Question: What is the property identification or parcel number listed?
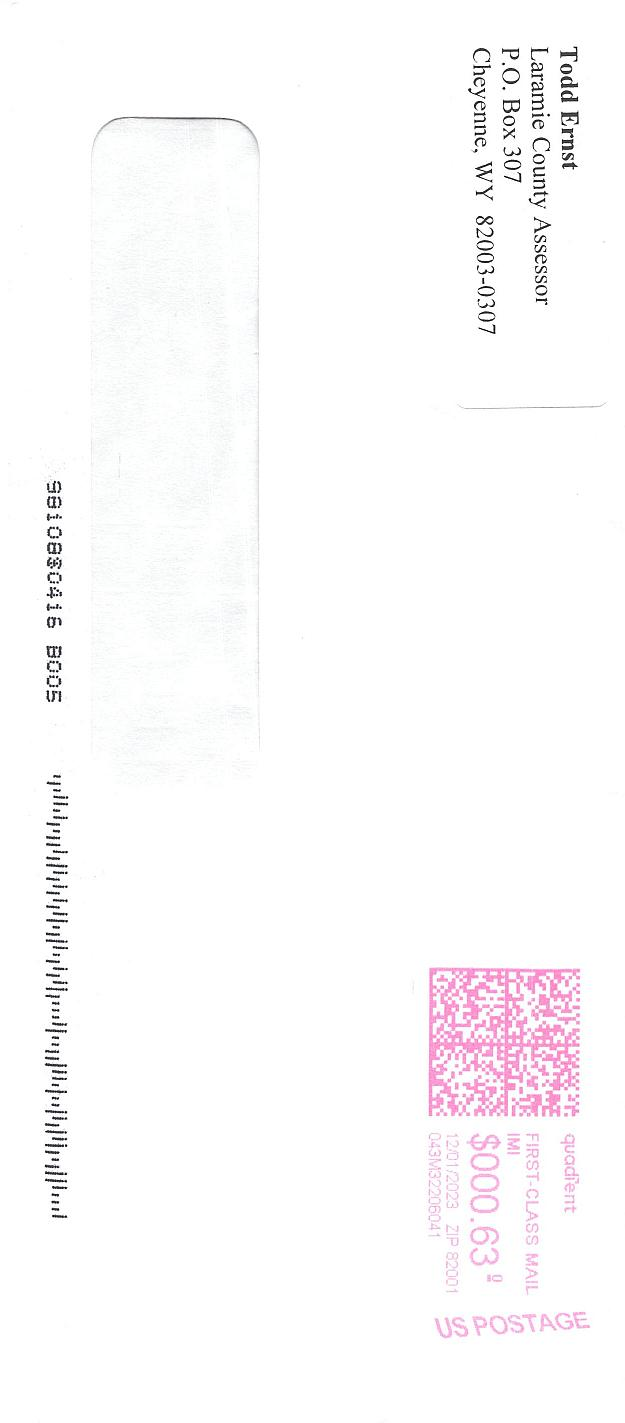
Answer: "349 94397"